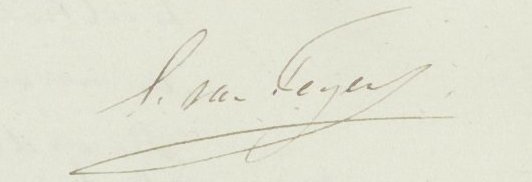
Signature of: saco van teyens